Question: How is the history relevant to the case?
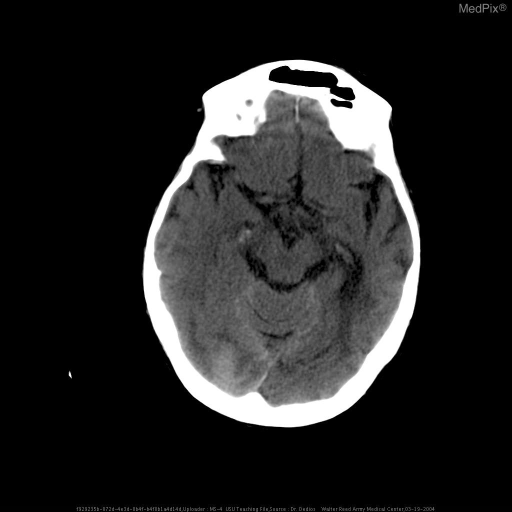
Answer: The patient's history of 89 y/o with past medical history significant for dementia and hypertension, noted to have altered mental status at home. is key in understanding the case.